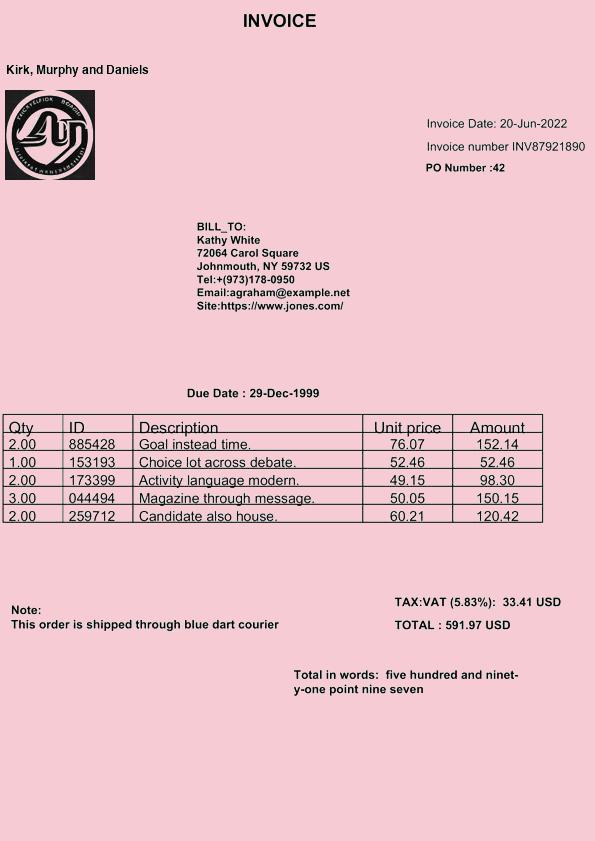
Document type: Invoice